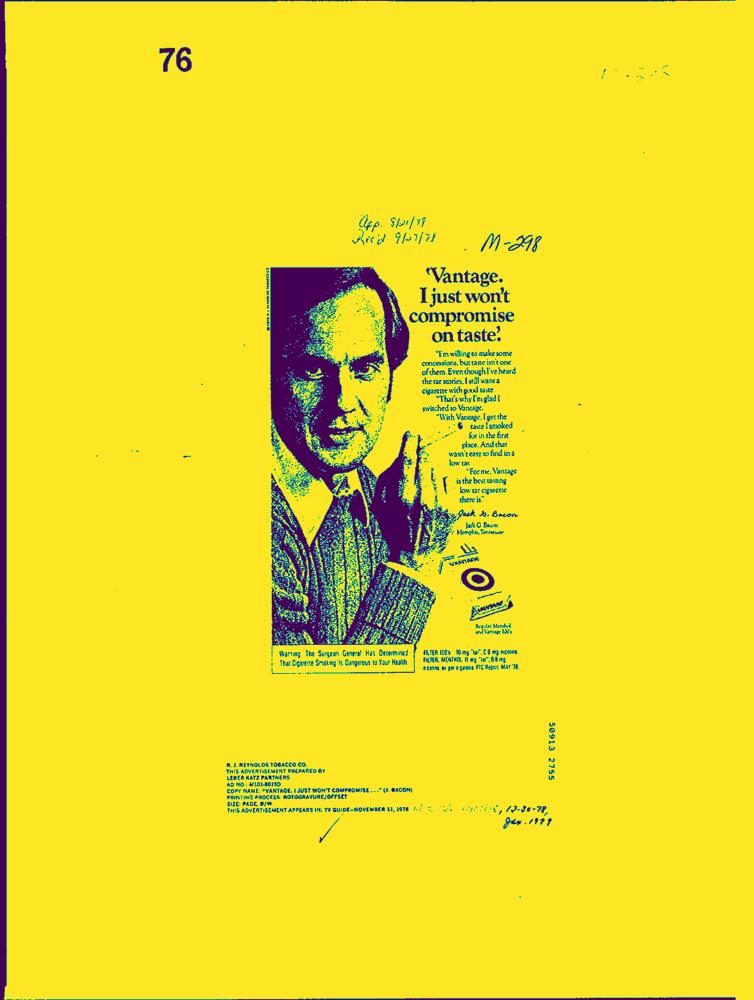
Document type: Hand-Written